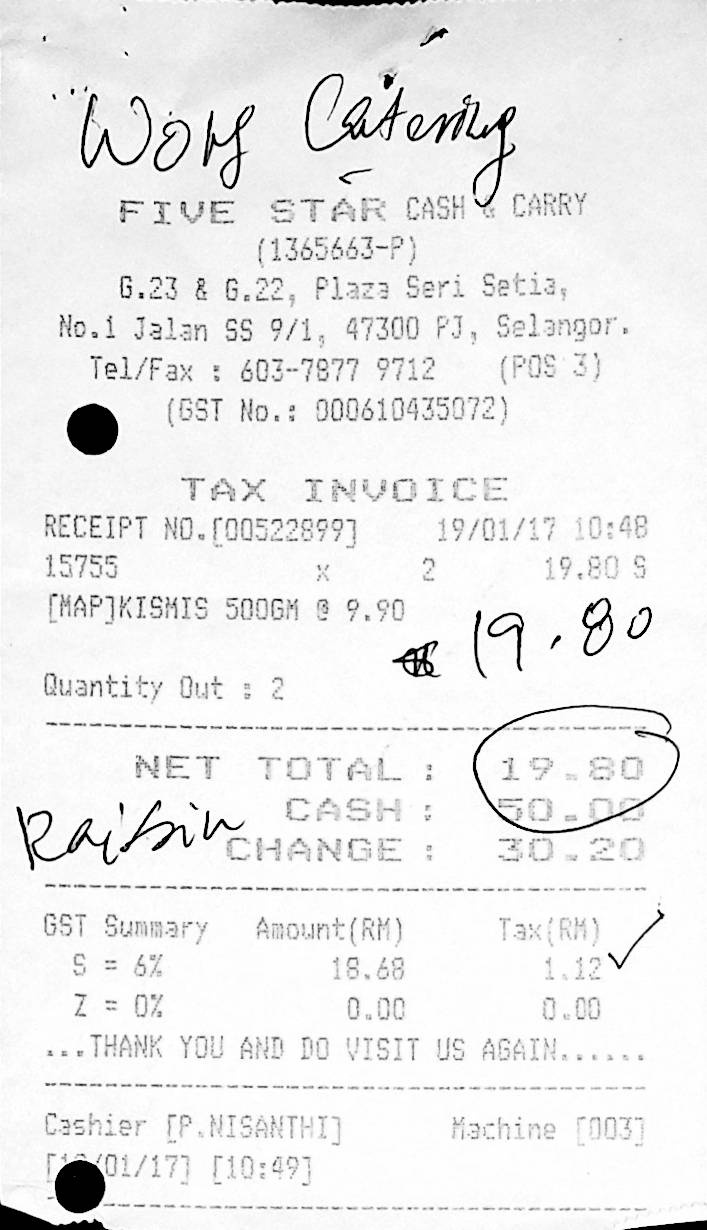
FIVE STAR CASH & CARRY
(1365663-P)
G.23 & G.22, PLAZA SERI SETIA,
NO.1 JALAN SS 9/1, 47300 PJ, SELANGOR.
TEL/FAX : 603-7877 9712
(POS 3)
(GST NO.: 000610435072)
TAX INVOICE
RECEIPT NO.[00522899]
19/01/17 10:48
15755
X
2
19.80 S
[MAP]KISMIS 500GM @ 9.90
QUANTITY OUT : 2
NET
TOTAL :
19.80
CASH :
50.00
CHANGE :
30.20
GST SUMMARY
AMOUNT(RM)
TAX(RM)
S = 6%
18.68
1.12
Z = 0%
0.00
0.00
THANK YOU AND DO VISIT US AGAIN
CASHIER [P.NISANTHI]
MACHINE [003]
[19/01/17] [10:49]